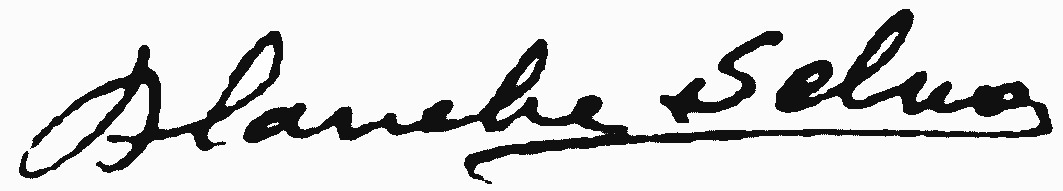
Signature of: blanche selva